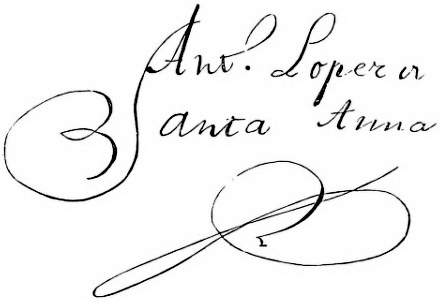
Signature of: antonio lópez de santa anna